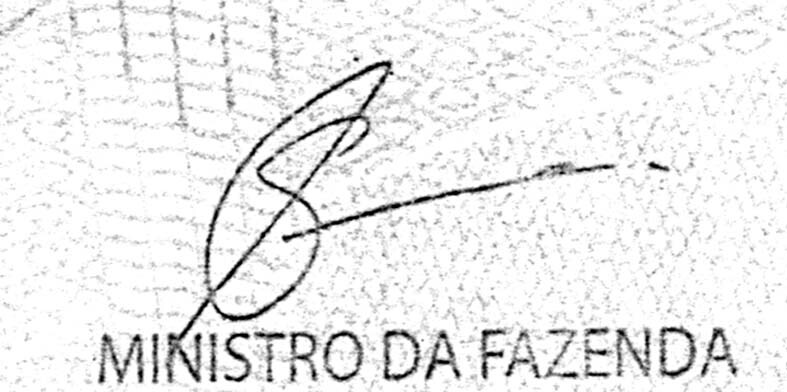
Signature of: eduardo guardia